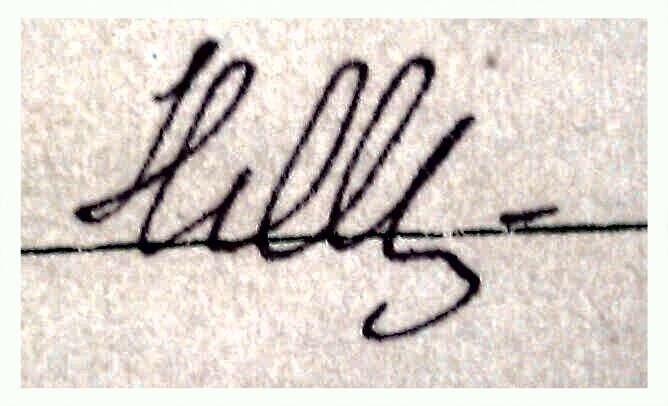
Signature of: natalya melik melikyan